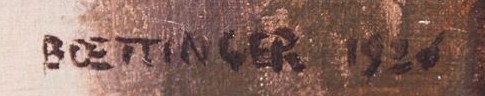
Signature of: hugo boettinger